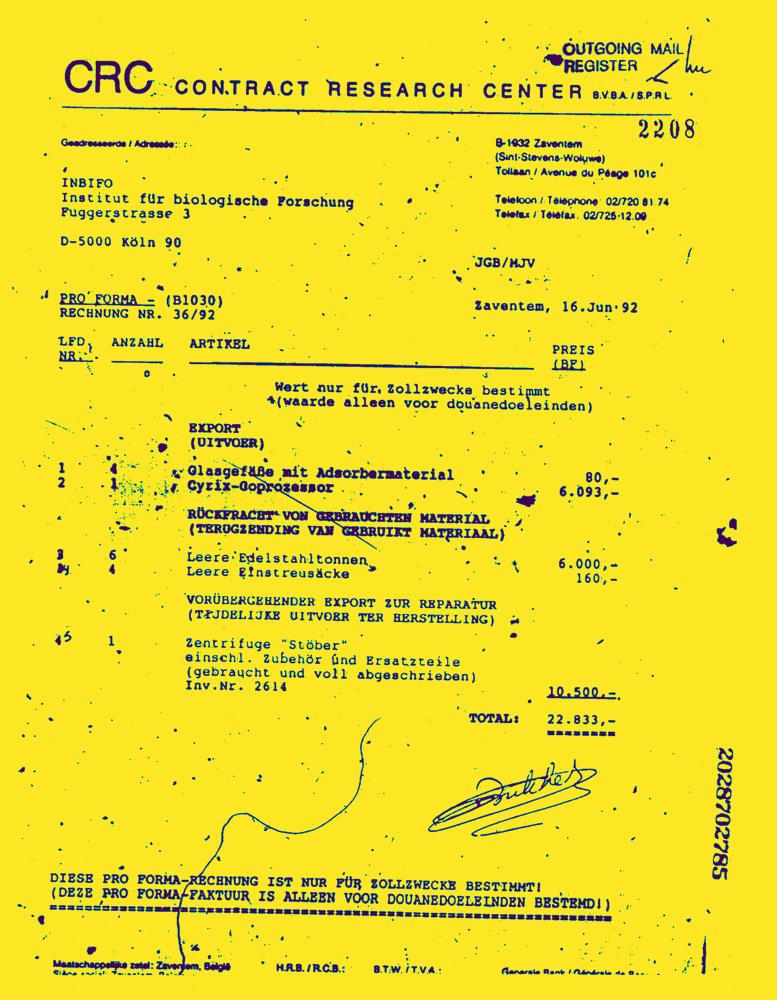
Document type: Invoice-Doc